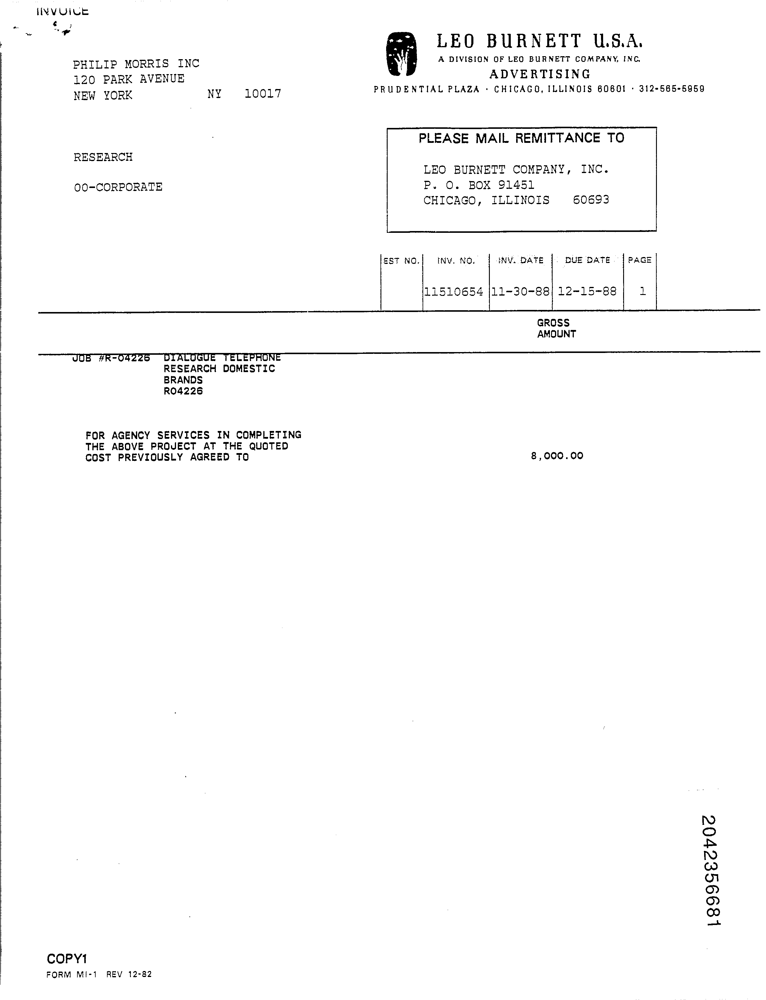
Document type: Invoice